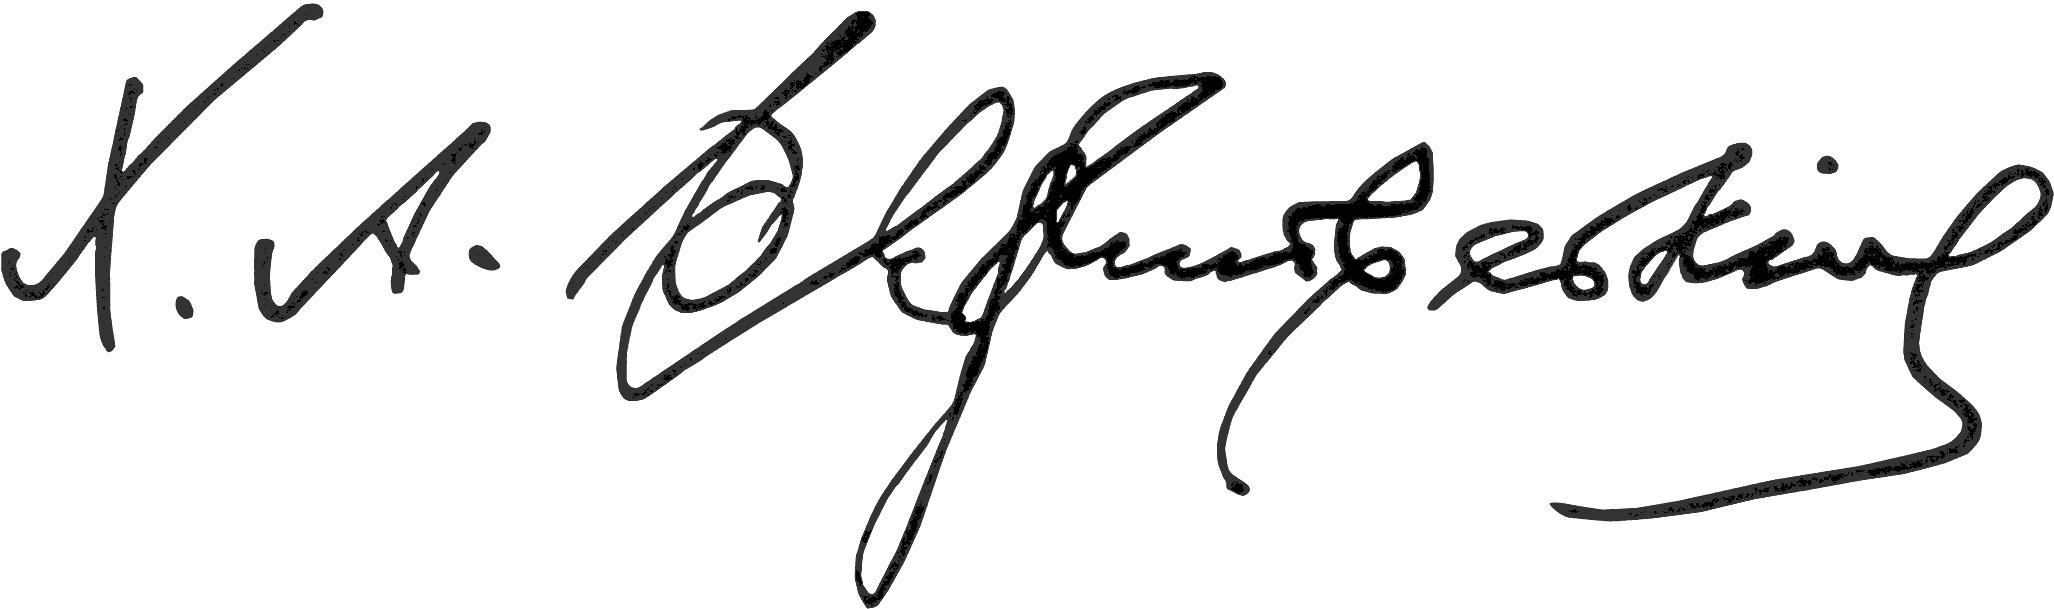
Signature of: khrystofor baranovsky